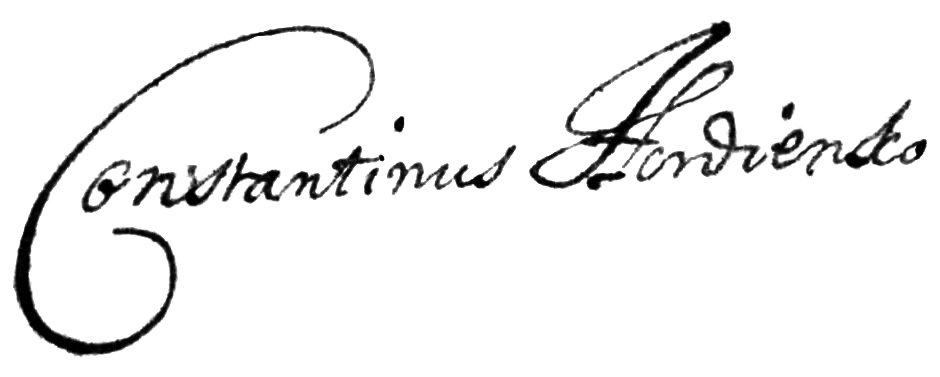
Signature of: kost hordiyenko